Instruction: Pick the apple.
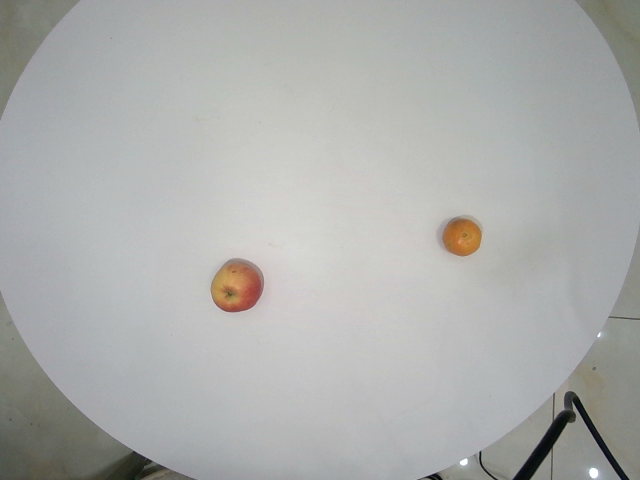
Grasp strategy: vertical